Question: Can you provide the account number mentioned in the document?
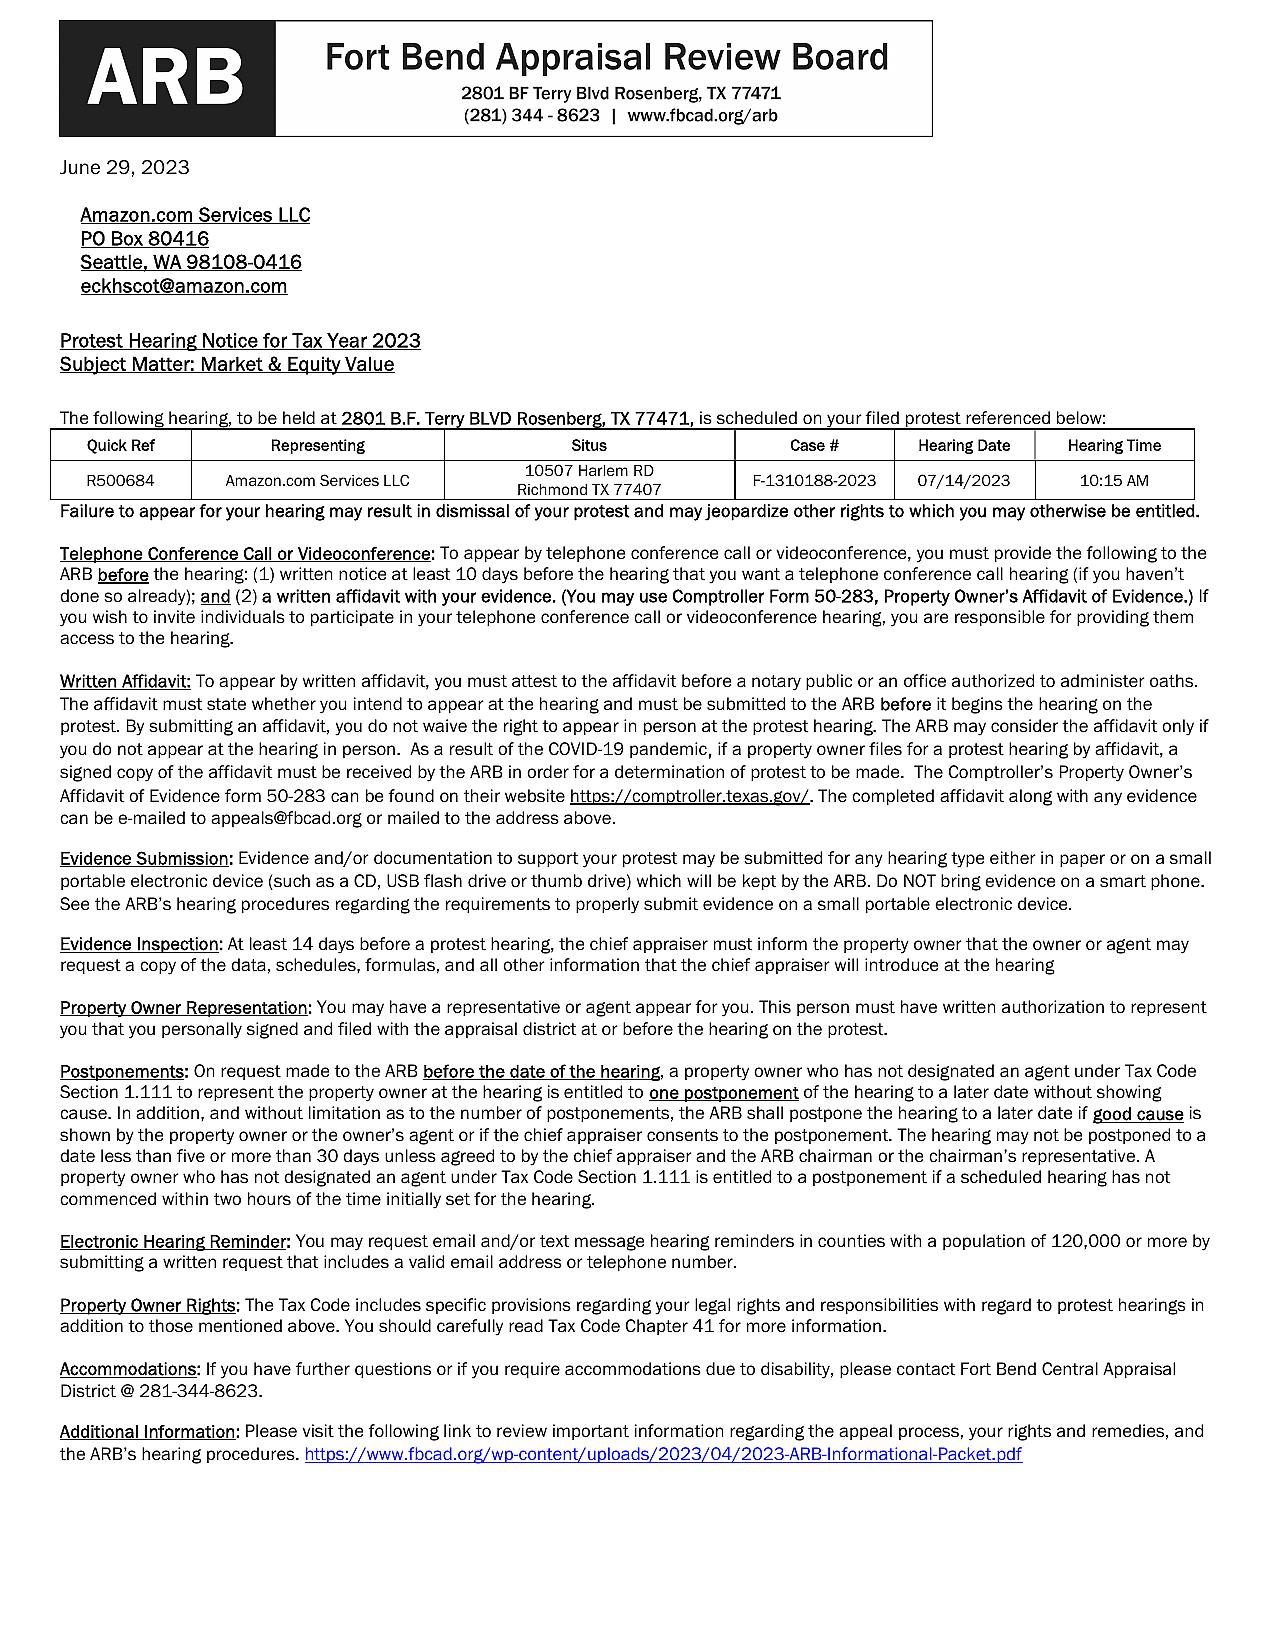
Answer: "R500684"